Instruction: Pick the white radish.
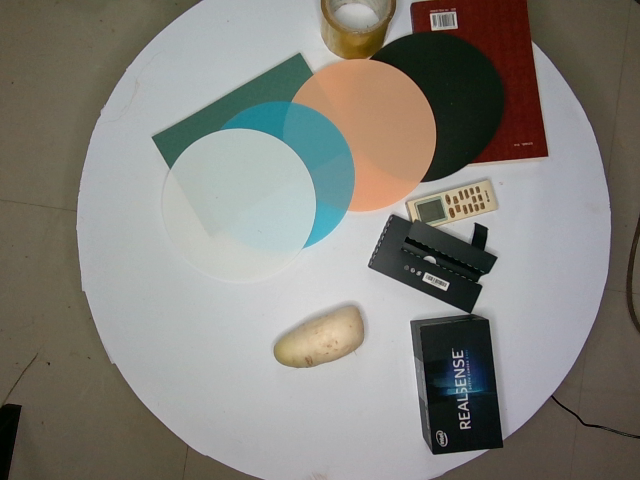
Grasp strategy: vertical